Question: What is the address or location of the property listed in the document?
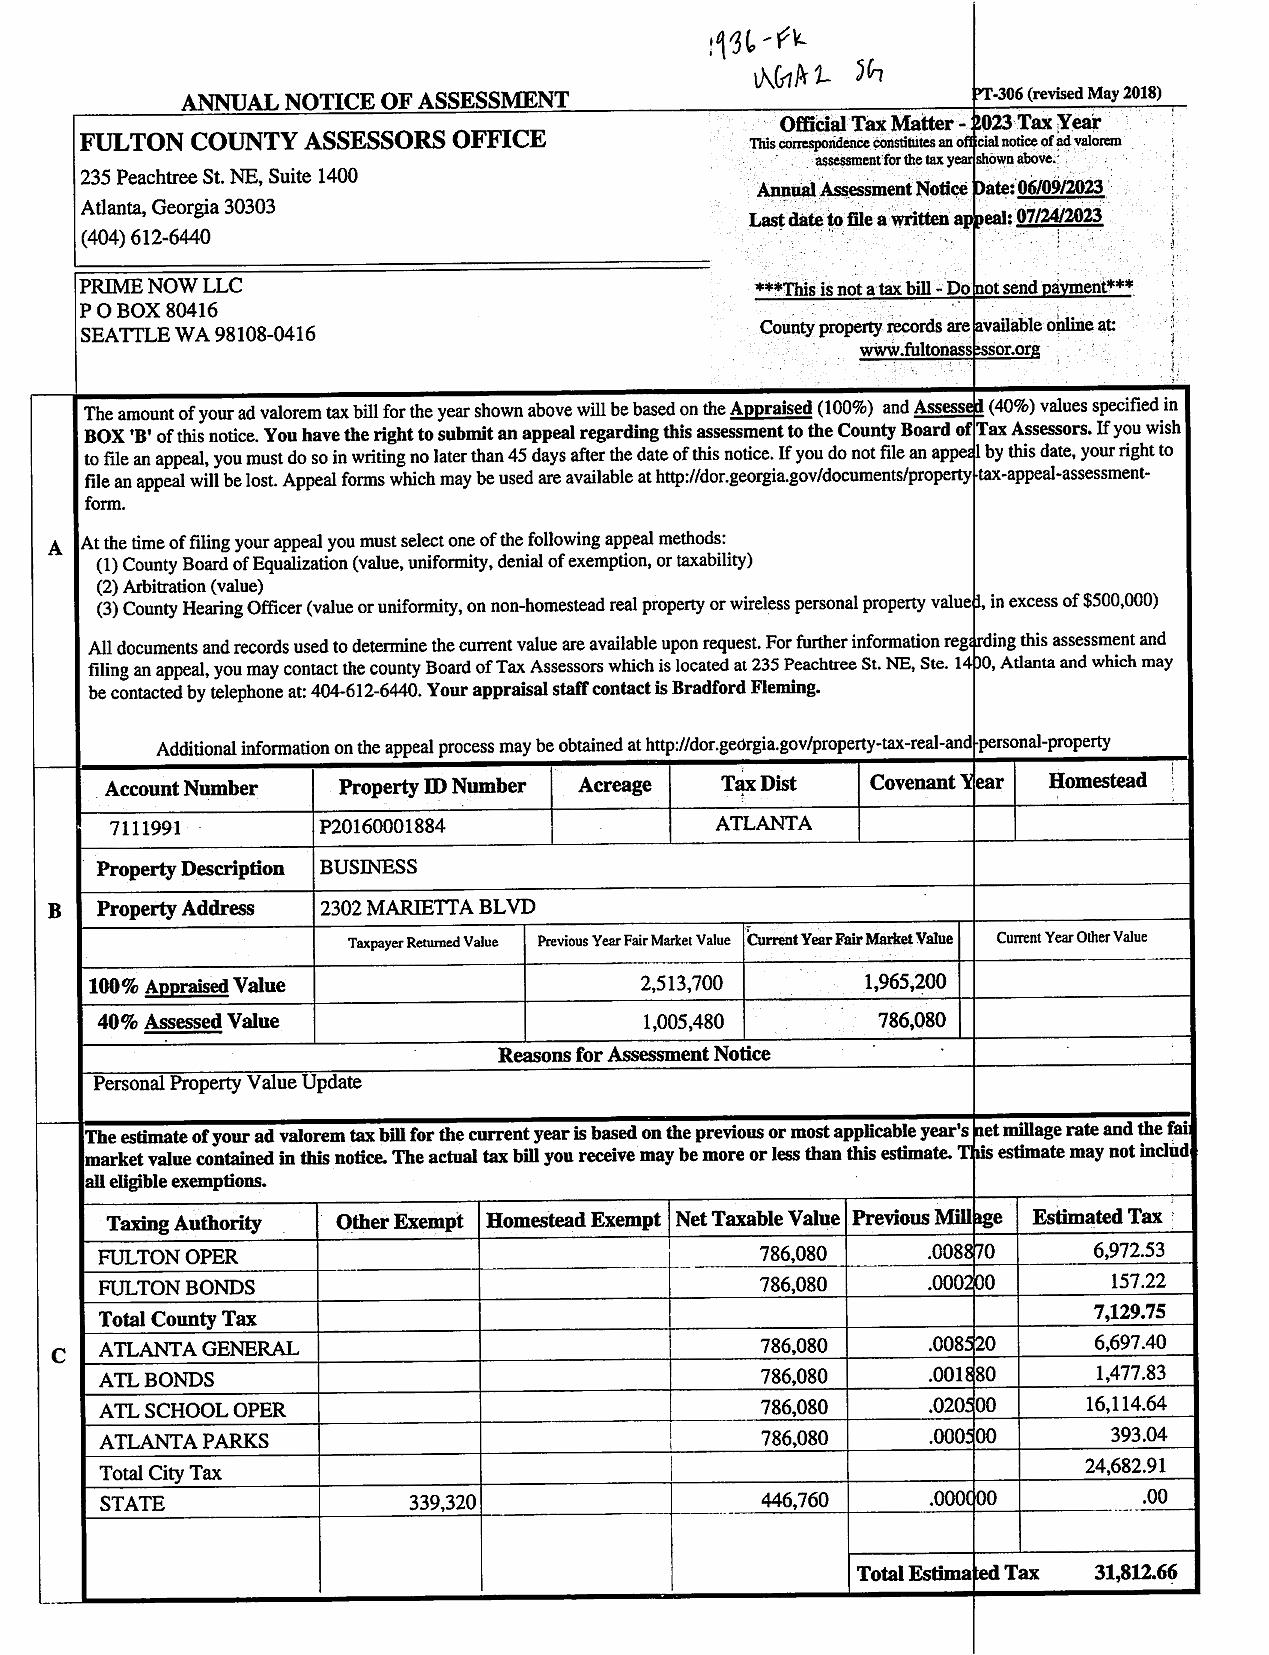
Answer: "2302 MARIETTA BLVD"